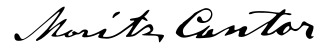
Signature of: moritz cantor